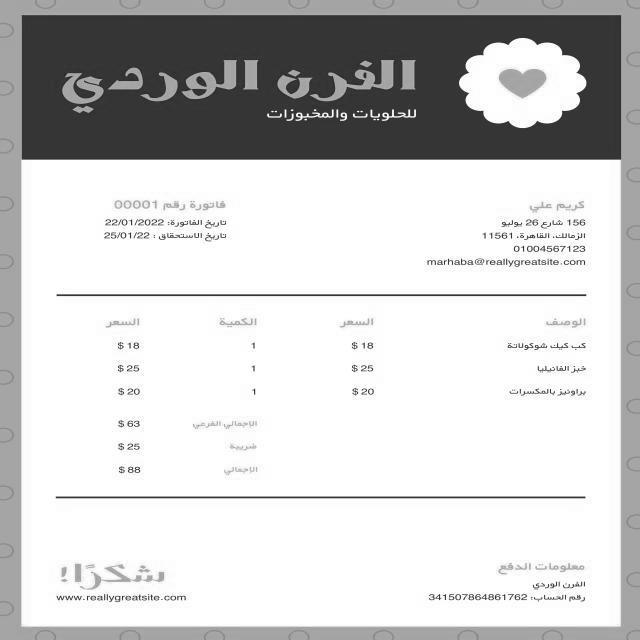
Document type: Invoice